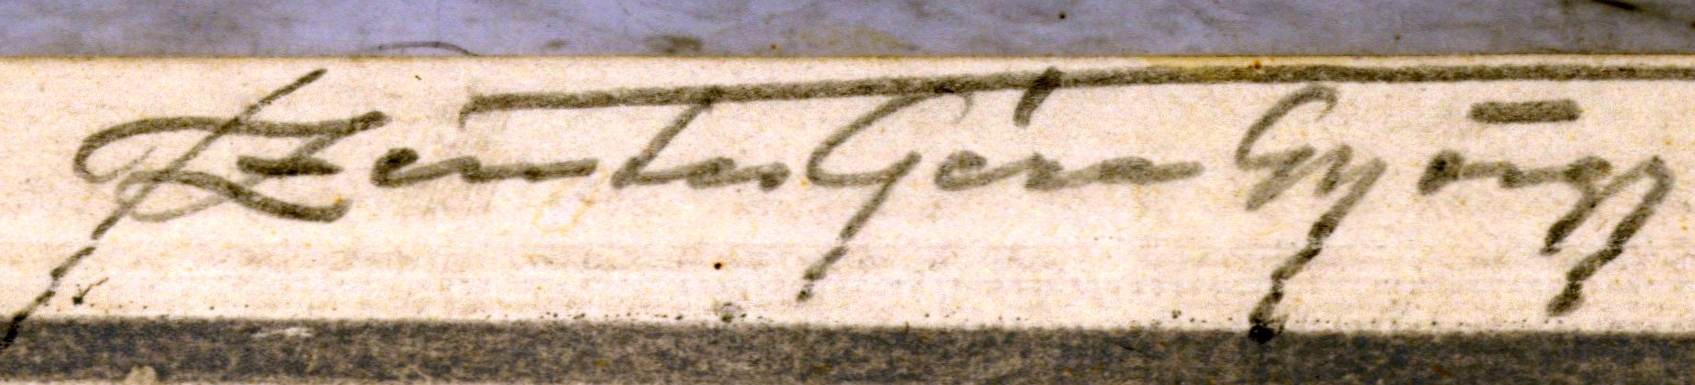
Signature of: géza szentes